Question: Explain the disease:
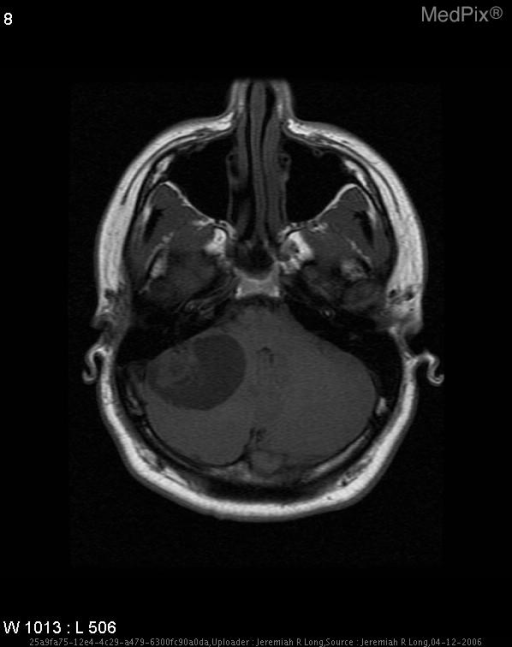
Answer: The disease is discussed as: Hemangioblastomas represent approximately 1-2% of all primary brain tumors.  They are strongly associated with von Hippel-Lindau (VHL) syndrome.  10-20% of hemangioblastomas occur with VHL syndrome and approximately 45% of patients with VHL syndrome eventually develop a hemangioblastoma.  95% of hemangioblastomas occur in the posterior fossa (fewer than 100 case reports exist of supratentorial locations), and overall they account for 7-12% of all posterior fossa tumors in adults (including primary and metastatic tumors).

Pathologically, hemangioblastomas are highly vascular tumors comprised primarily of capillaries and pericytes (aka “stromal” cells).  While their World Health Organization classification remains under tumors of uncertain histogenesis, hemangioblastomas may arise from embryonic plexus epithelium based upon their expression of transthyretin and transferrin.  They are typically well circumscribed, with 60% being cystic with a mural nodule and 40% being solid.  Their solid/nodular component is composed of tightly packed blood vessels varying in size from capillaries to cavernous, with the nidus of the tumor abutting the pial surface.  Hemangioblastomas do not have a capsule, and when cystic, their wall is composed of compressed neural glial cells.  The associated cystic fluid is xanthochromic, with a concentration of amino acids, alkaline phosphates, and mucoproteins similar to that of blood, suggesting origination from diffusion from the solid vascular component of the tumor.

Hemangioblastomas are rare in children and typically present during the third to fifth decade.  They typically grow slowly and clinical presentation depends upon the tumor size and location.  Posterior fossa tumors can present with minor neurological symptoms for months followed by an acute exacerbation.  The most common symptoms include: headache, vomiting, and ataxia.  A distinguishing clinical presentation of hemangioblastomas is their potential to present with polycythemia secondary to tumoral production of erythropoietin.  This occurs in approximately 20% of posterior fossa tumors, and is more commonly seen in solid hemangioblastomas.  Surgical resection is considered standard of care, however recurrence is seen in approximately 25% of cases, most frequently in association with VHL syndrome.

CT evaluation of hemangioblastomas classically demonstrates a large, low density, cystic-appearing cerebellar mass.  The addition of intravenous contrast material greatly increases the ability to identify a strongly enhancing mural nodule adjacent to the pial surface.  Solid tumors enhance strongly and uniformly.  During angiography, the common pattern is a large avascular posterior fossa mass with a small, highly vascular mural nodule.  A prolonged vascular stain is typical.  MR imaging reveals the cystic component with a low signal on T1-weighted sequences and a high signal on T2-weighted sequences.  The solid/nodular component is variable in its signal characteristics, and typically is heterogeneously isointense on T1-weighted sequences and hyperintense on T2-weighted sequences.  Intense enhancement following gadolinium is typical.  Prominent serpentine “flow voids” can often be seen as well within the mass.